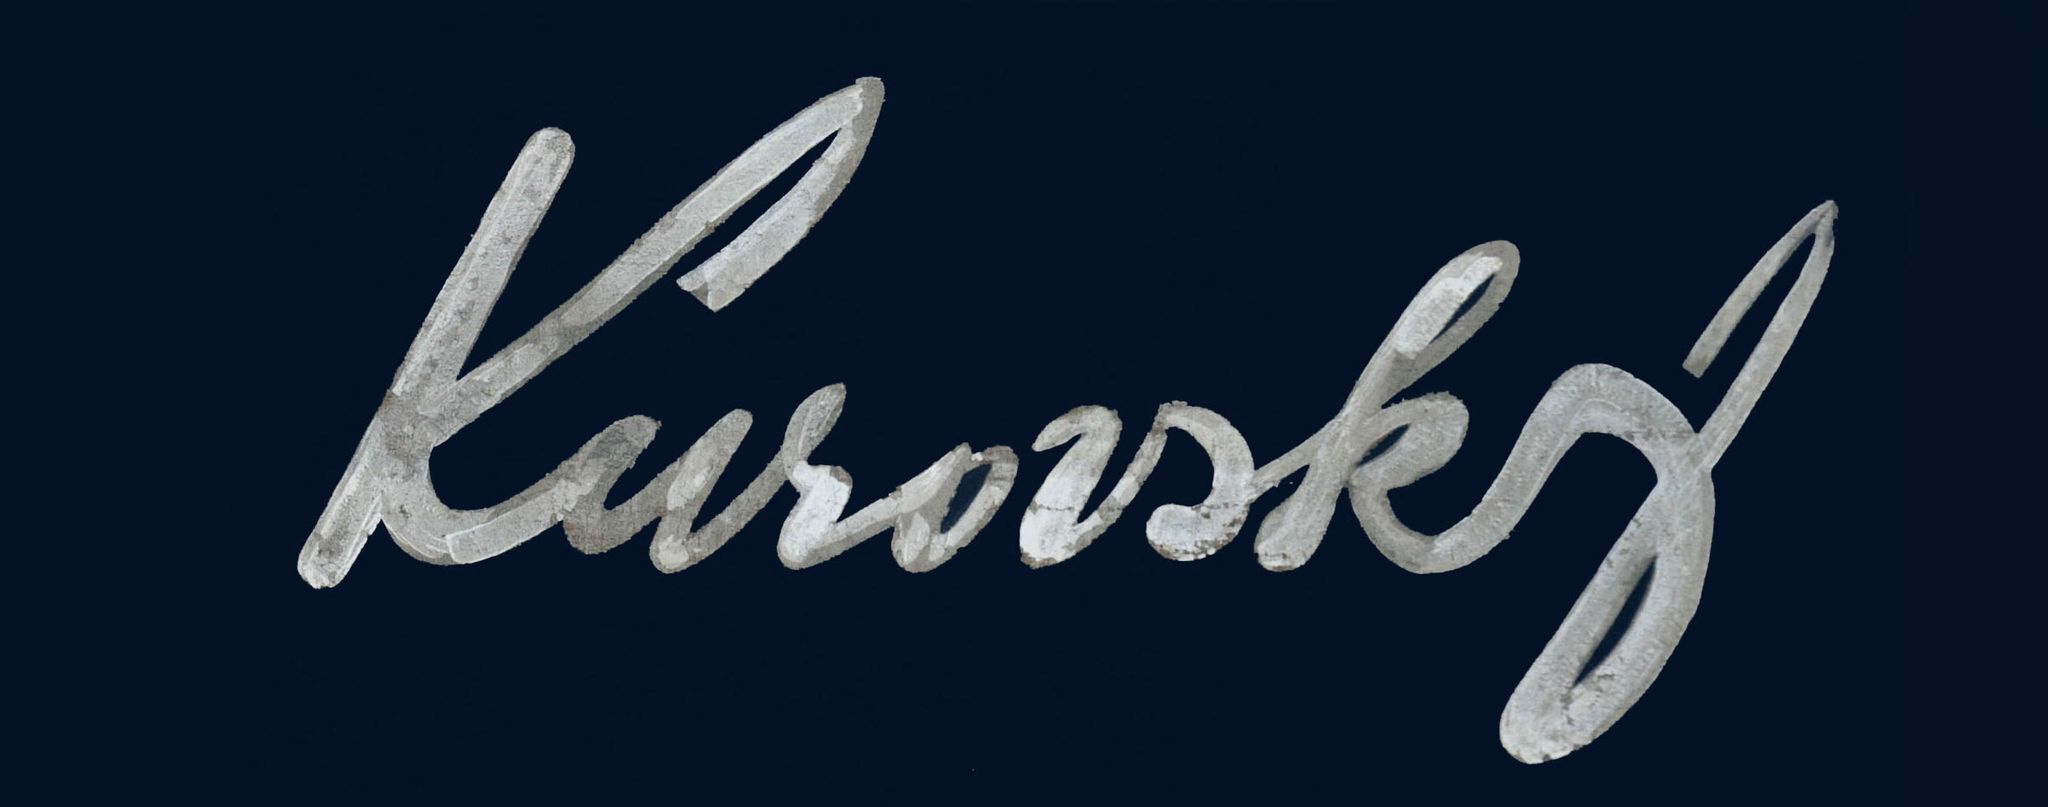
Signature of: miloš kurovský